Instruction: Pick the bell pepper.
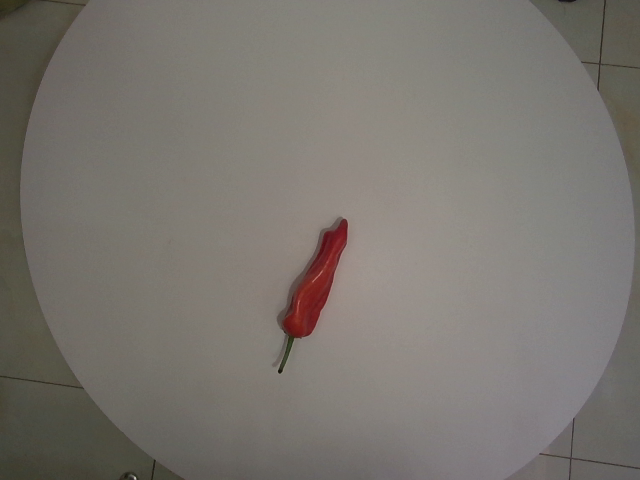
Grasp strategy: vertical